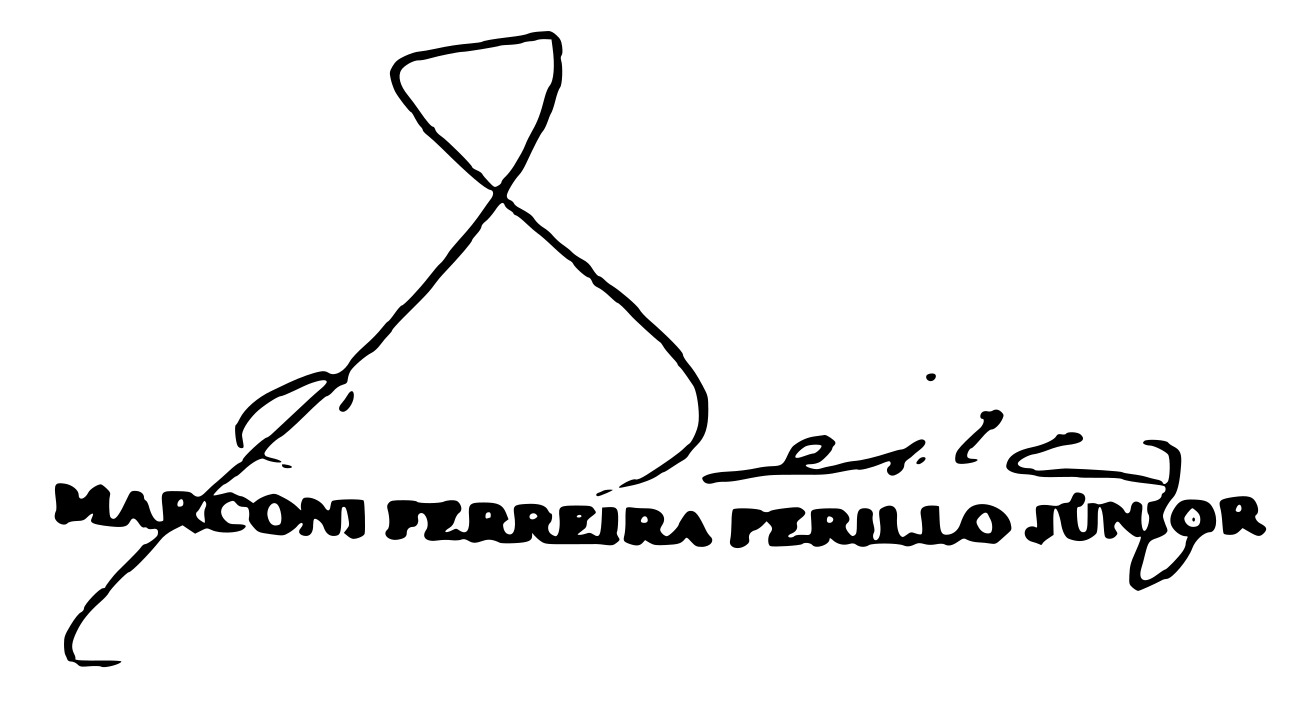
Signature of: marconi perillo